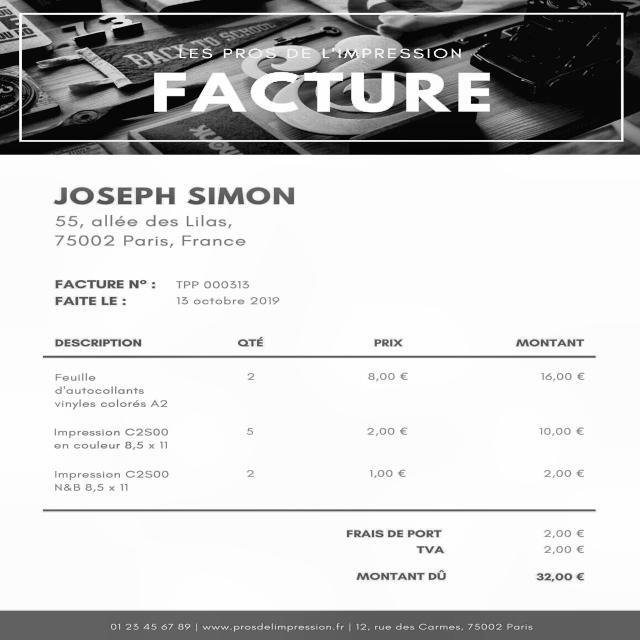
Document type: Invoice